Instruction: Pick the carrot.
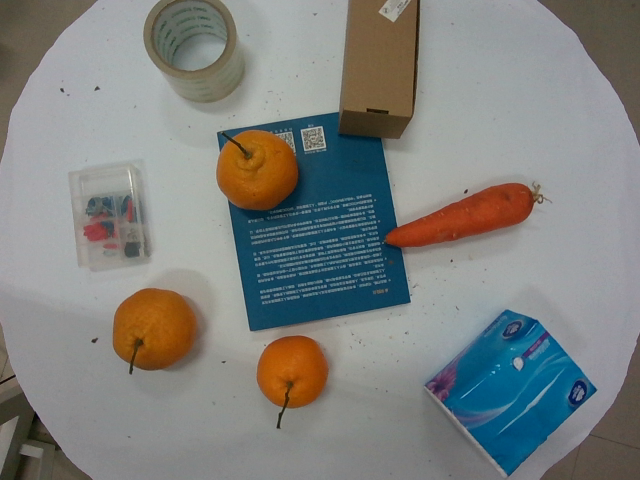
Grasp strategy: vertical